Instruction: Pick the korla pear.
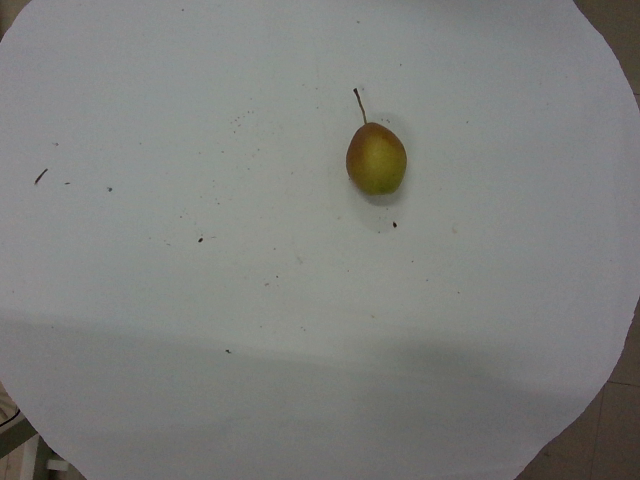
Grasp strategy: vertical